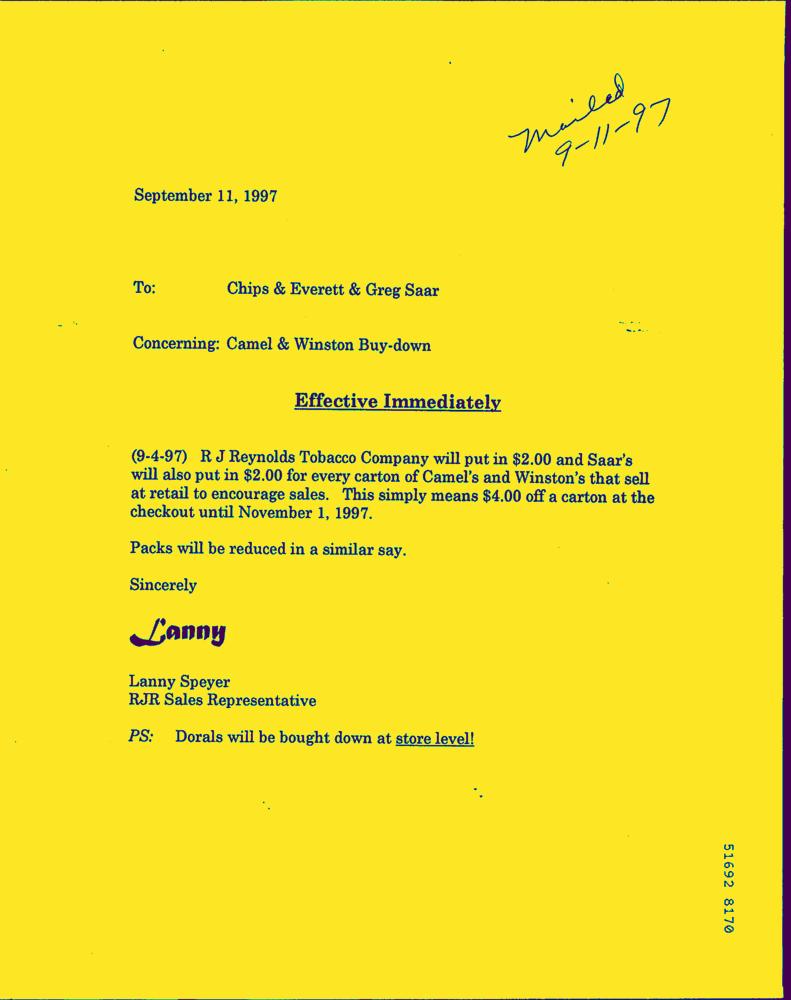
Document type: Letter-Doc